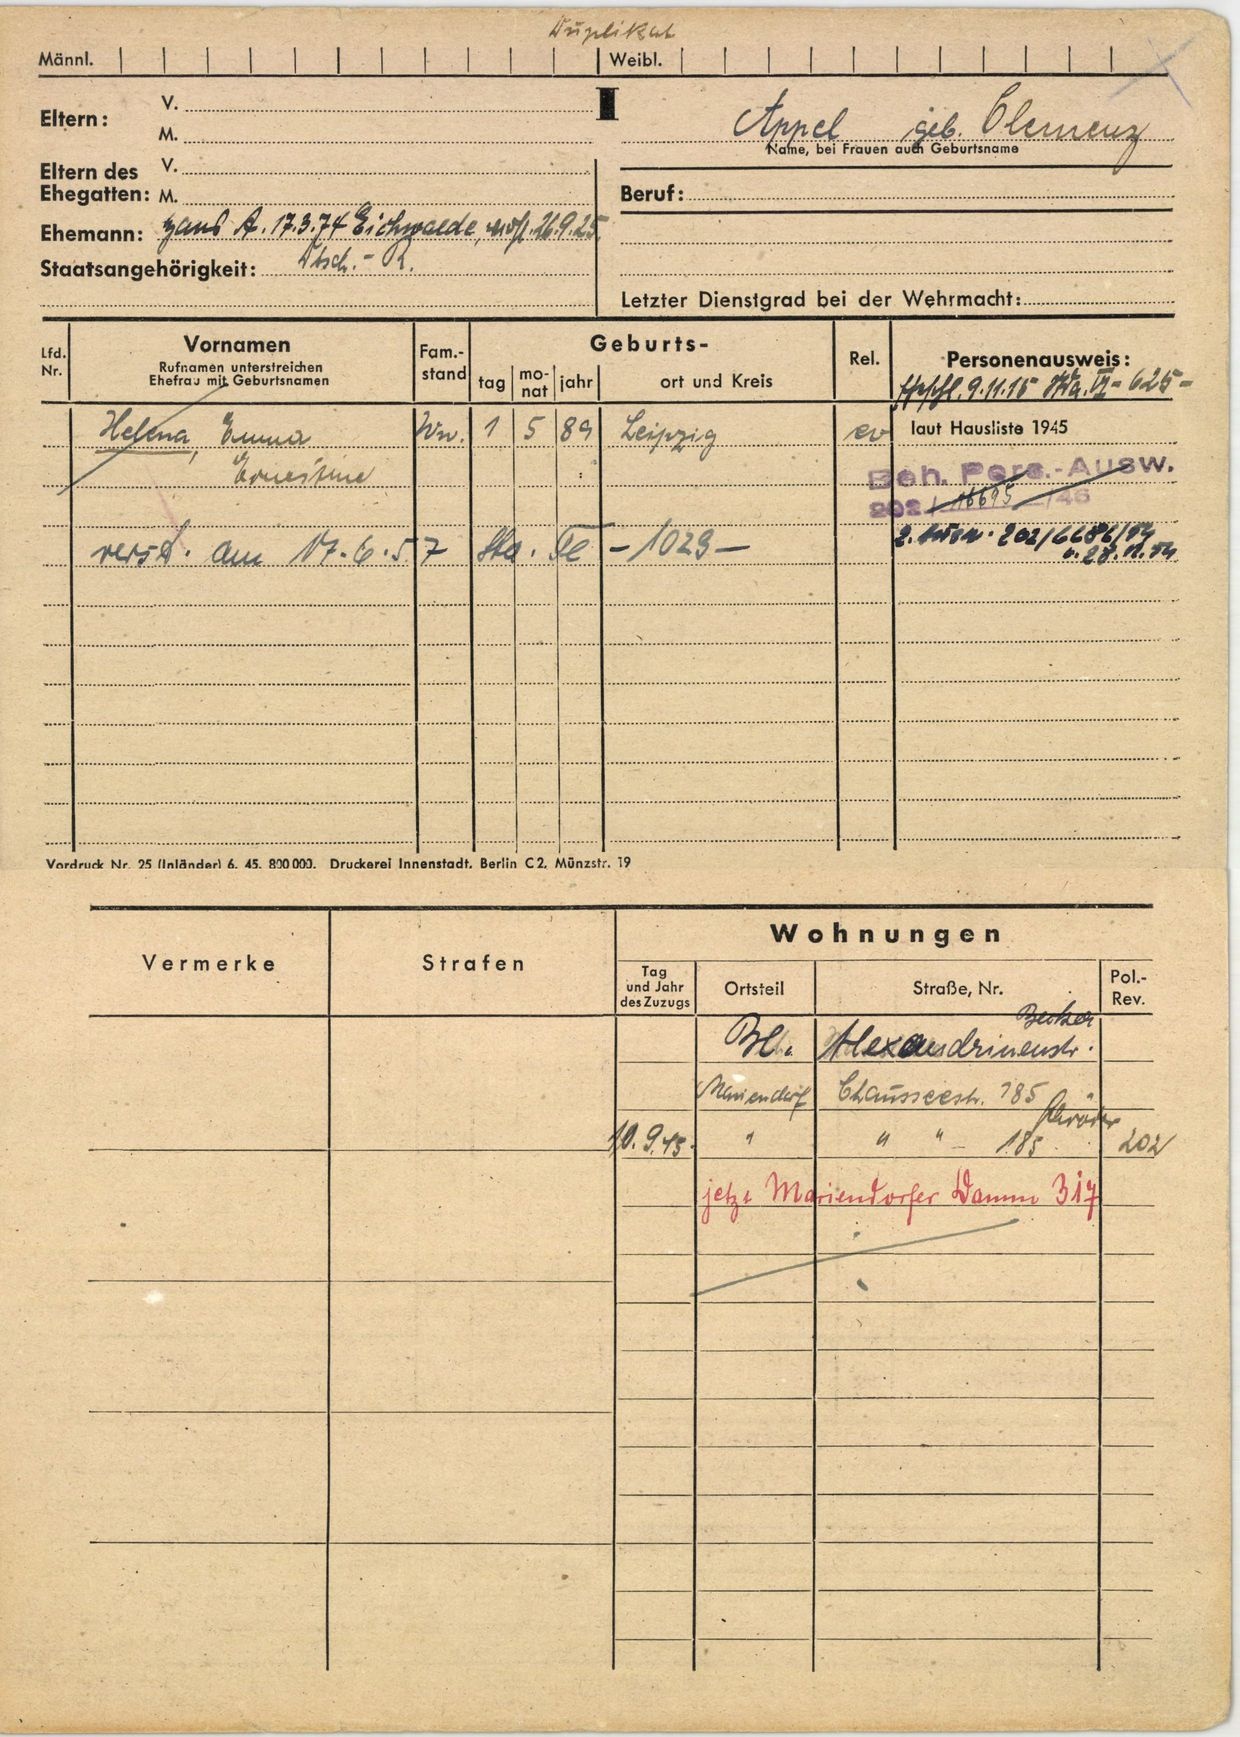
Appel geb. Klemenz